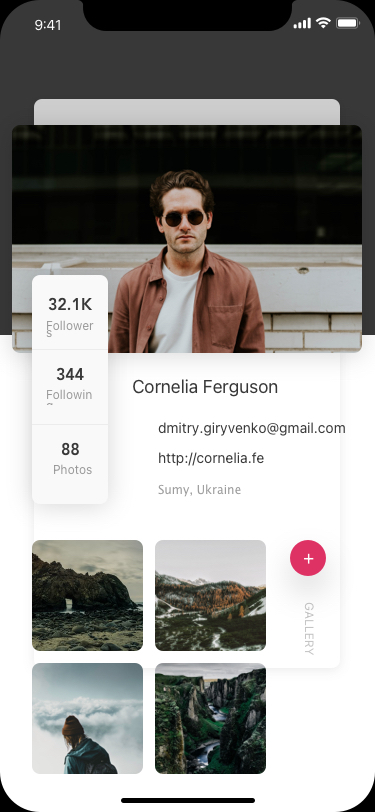
Text in this UI design:
Sumy, Ukraine
Cornelia Ferguson
dmitry.giryvenko@gmail.com
http://cornelia.fe

GALLERY